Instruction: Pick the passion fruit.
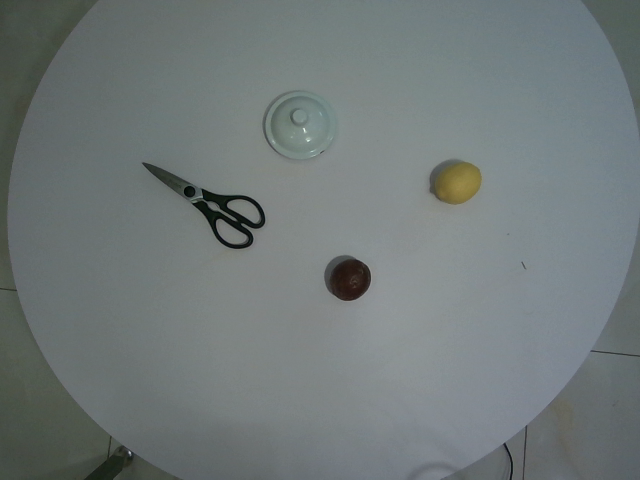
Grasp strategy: vertical